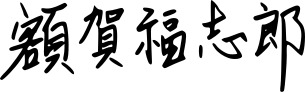
Signature of: fukushiro nukaga